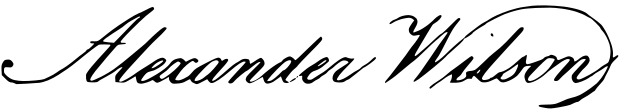
Signature of: alexander wilson